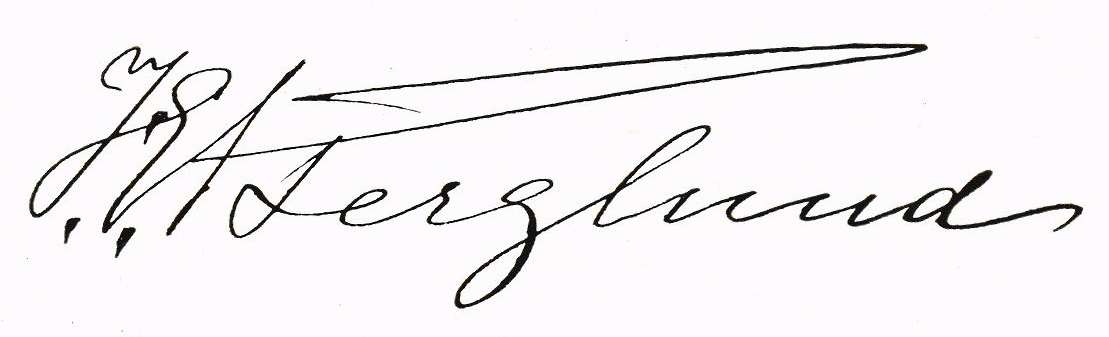
Signature of: jan berglund